Question: How is the property described in the document?
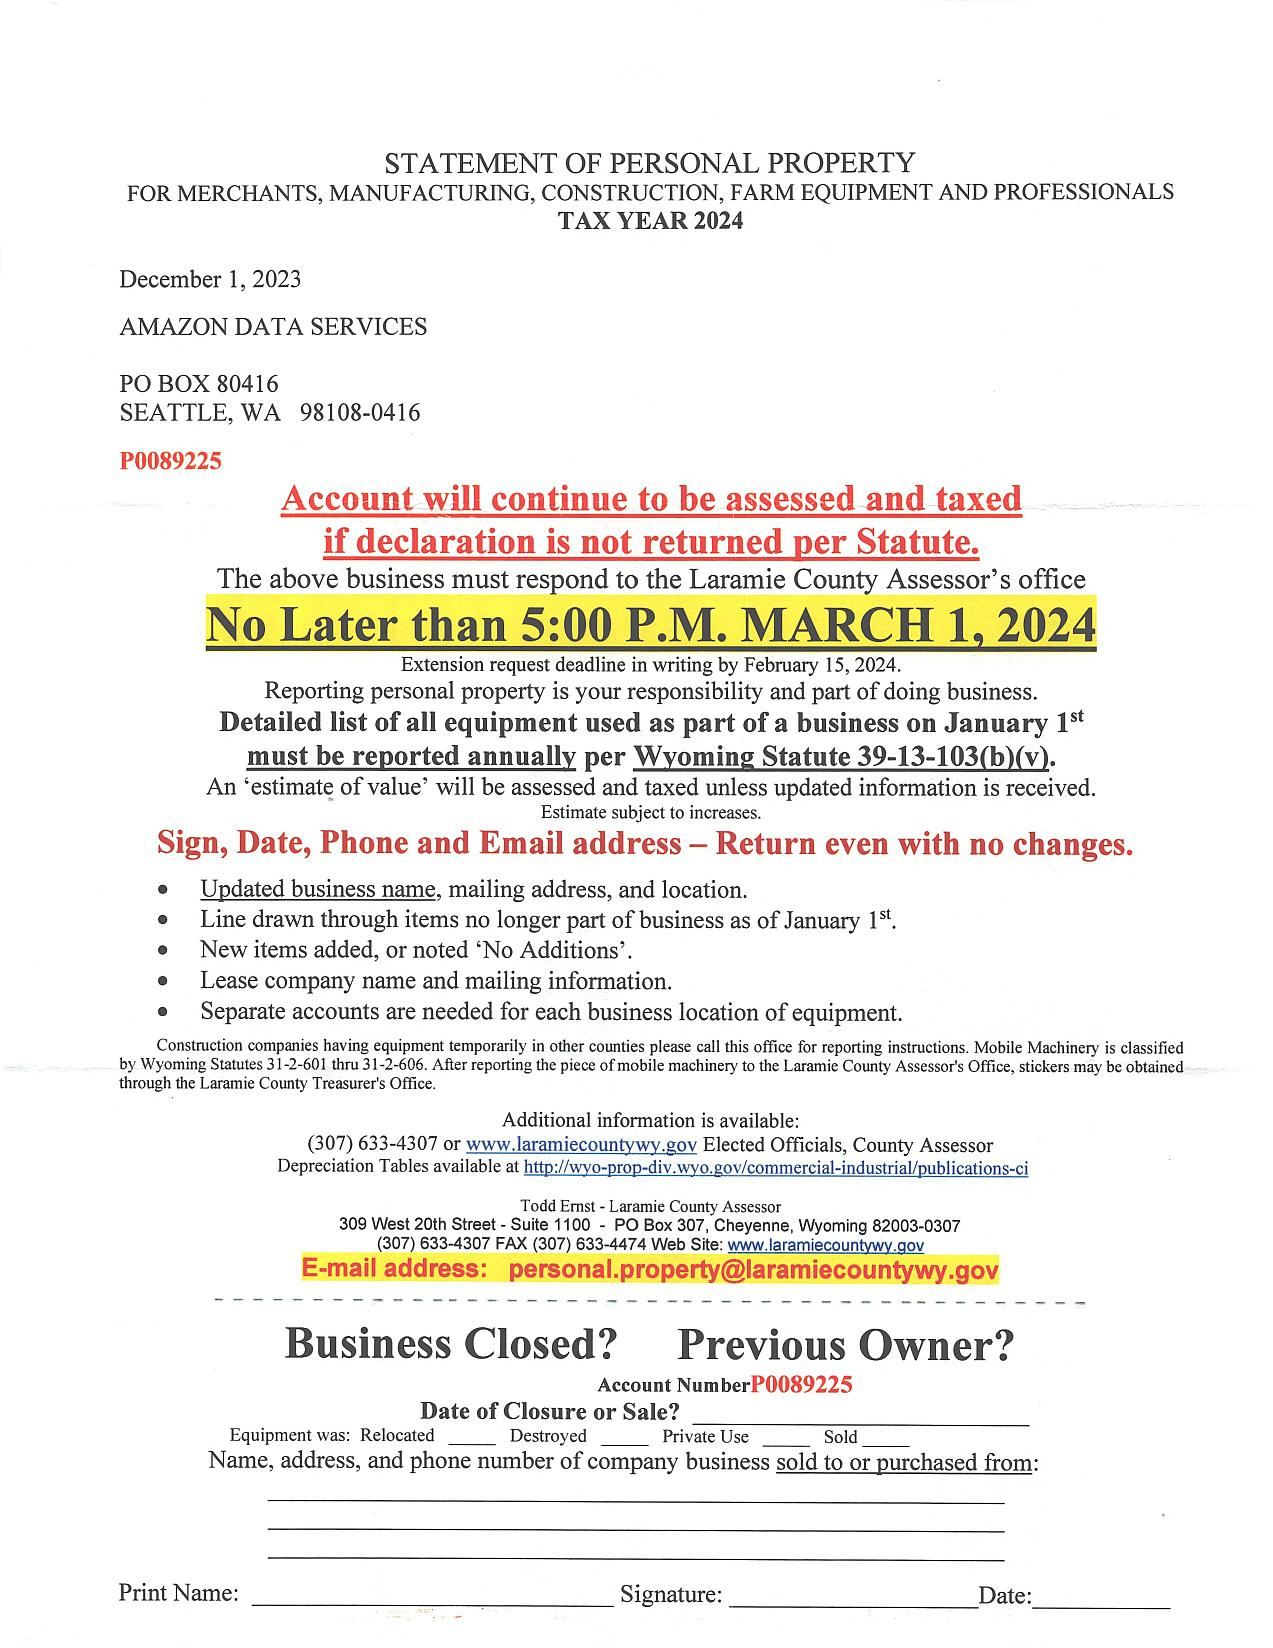
Answer: "Equipment used as part of a business on January 1st"